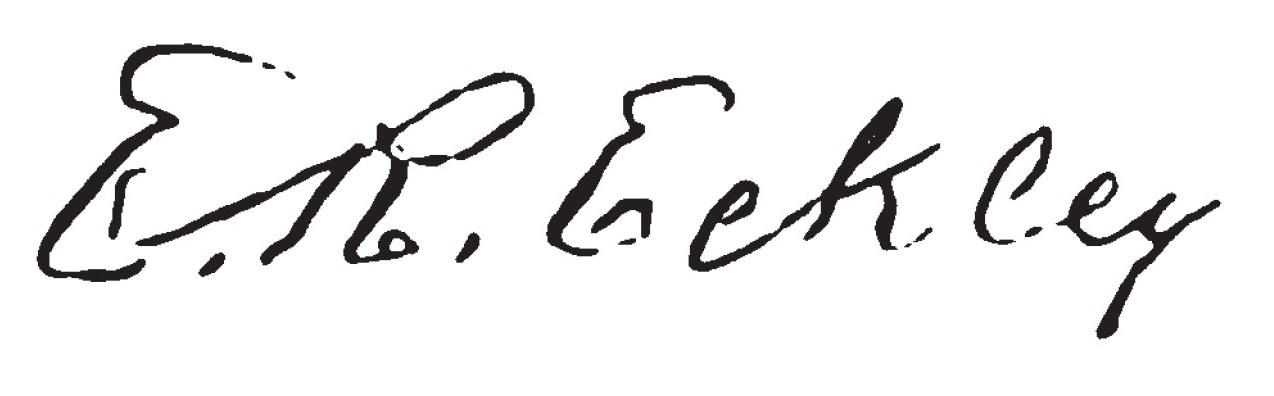
Signature of: ephraim r eckley